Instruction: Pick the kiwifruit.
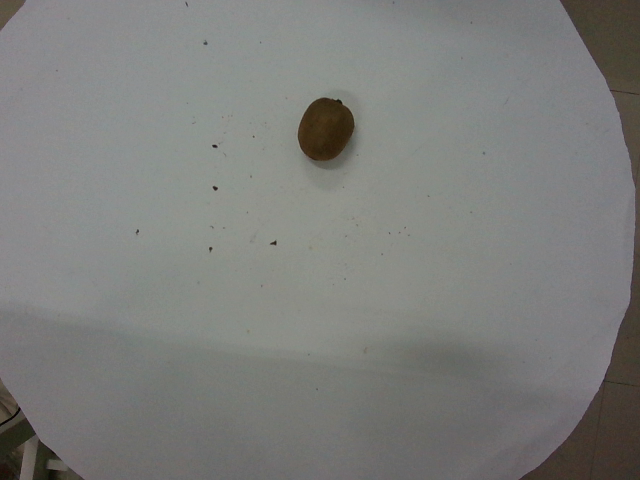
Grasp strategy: vertical